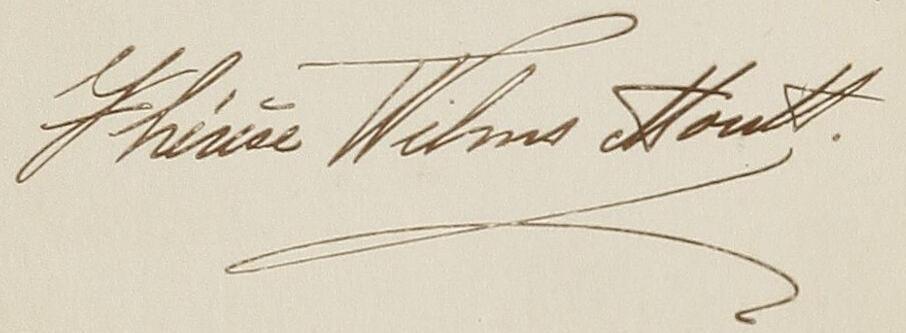
Signature of: teresa wilms montt